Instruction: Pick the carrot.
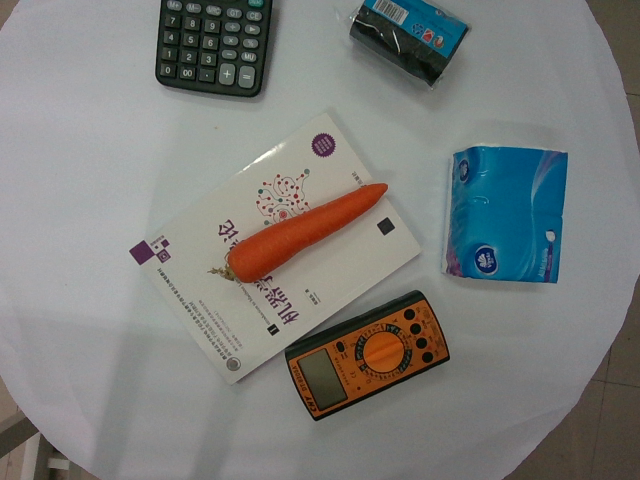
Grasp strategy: vertical